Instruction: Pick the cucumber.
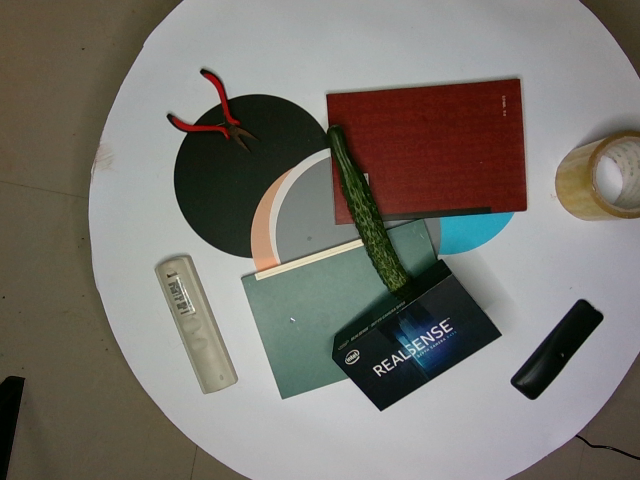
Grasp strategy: vertical